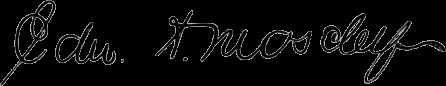
Signature of: edward a moseley